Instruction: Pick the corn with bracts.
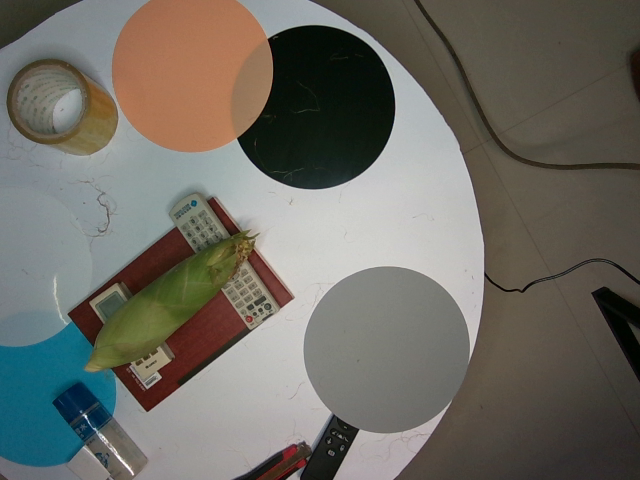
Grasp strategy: vertical